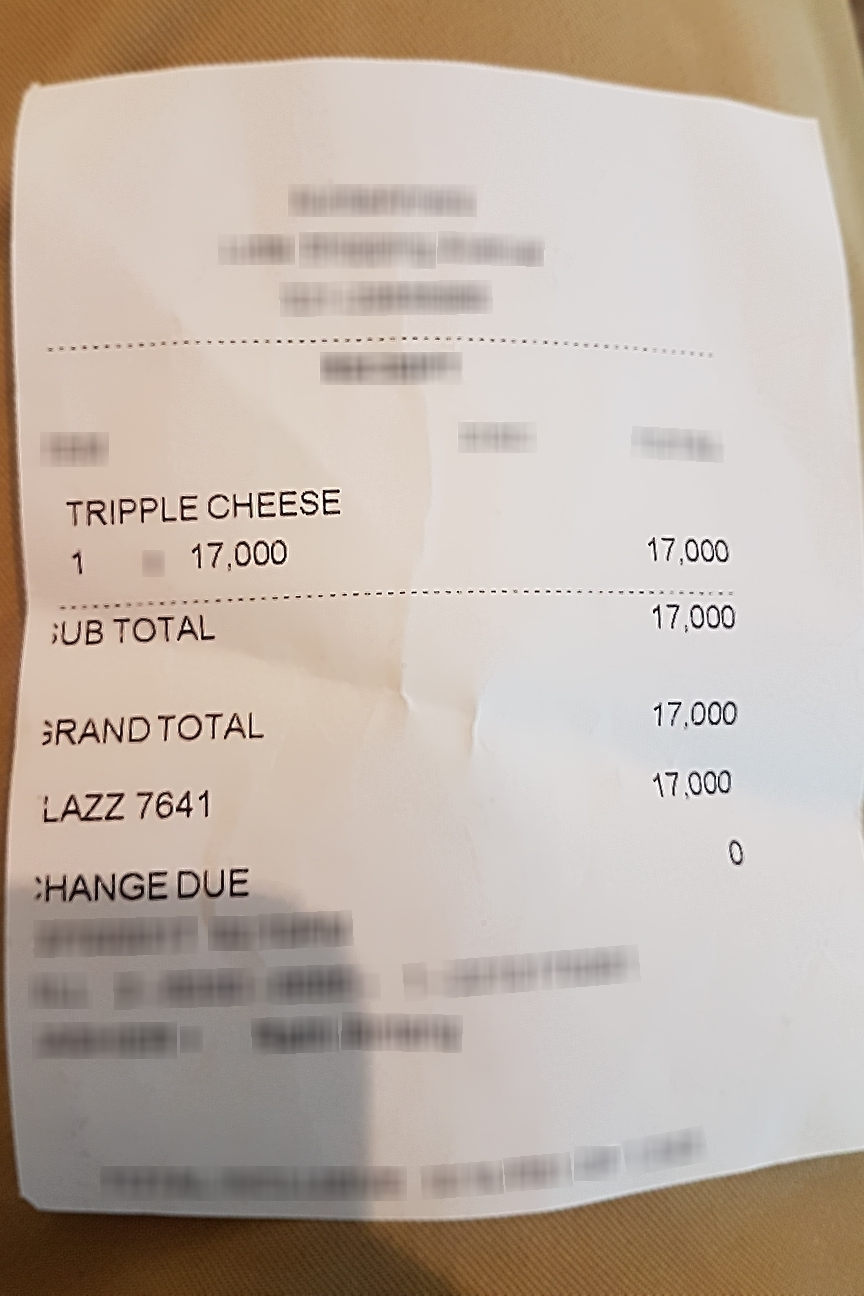
Number of items: 4
Subtotal: 17,000
Total: 17,000
OCR text regions:
text: TRIPPLE
text: CHEESE
text: 1
text: 17,000
text: 17,000
text: BRAND TOTAL
text: 17,000
text: 0
text: CHANGE
text: DUE
text: LAZZ 7641
text: 17,000
text: UB TOTAL
text: 17,000